Question: What is the suspected problem?
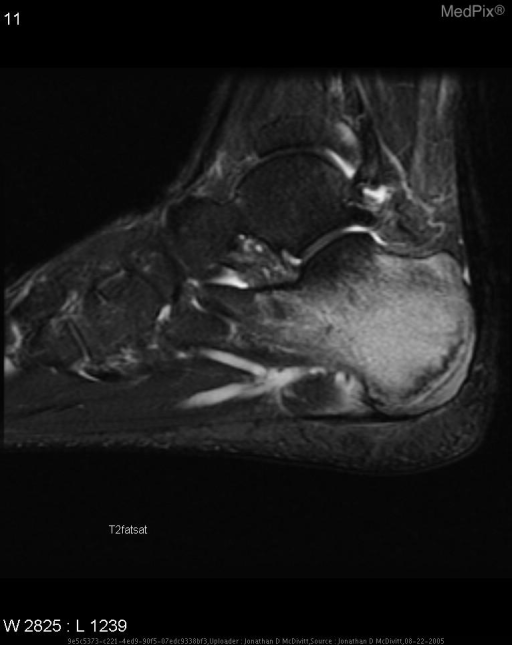
Answer: The findings suggest Plain Films:  No acute findings

MRI:  Nondisplaced, compression type fracture of posterior calcaneus with extensive bone marrow and surrounding soft tissue edema.. Axial CT T2 Fat Saturation. The patient might have a history of 18 y/o male undergoing military boot camp who complains of right ankle pain upon jumping out of bed (approximately 6 ft high fall) and landing on ankle..